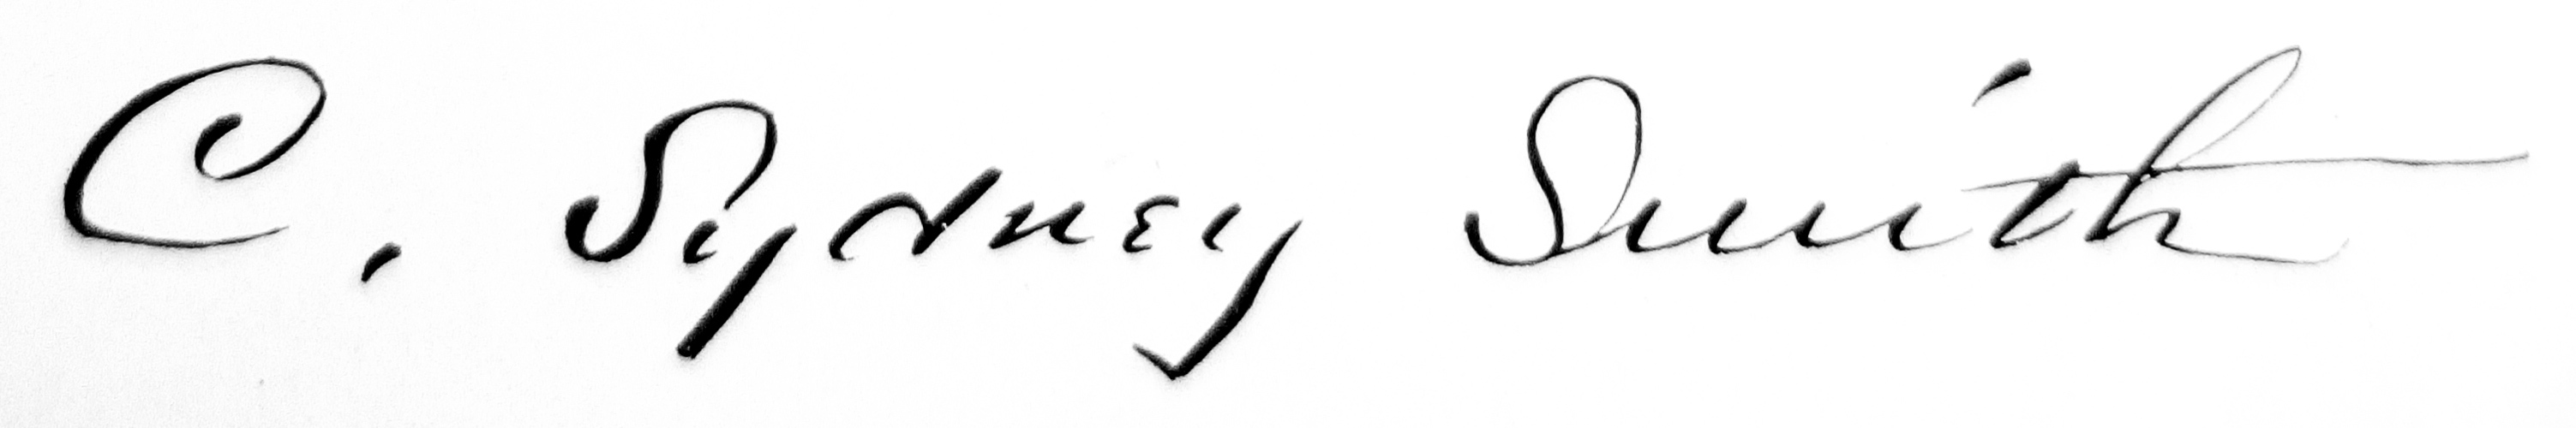
Signature of: charles sydney smith